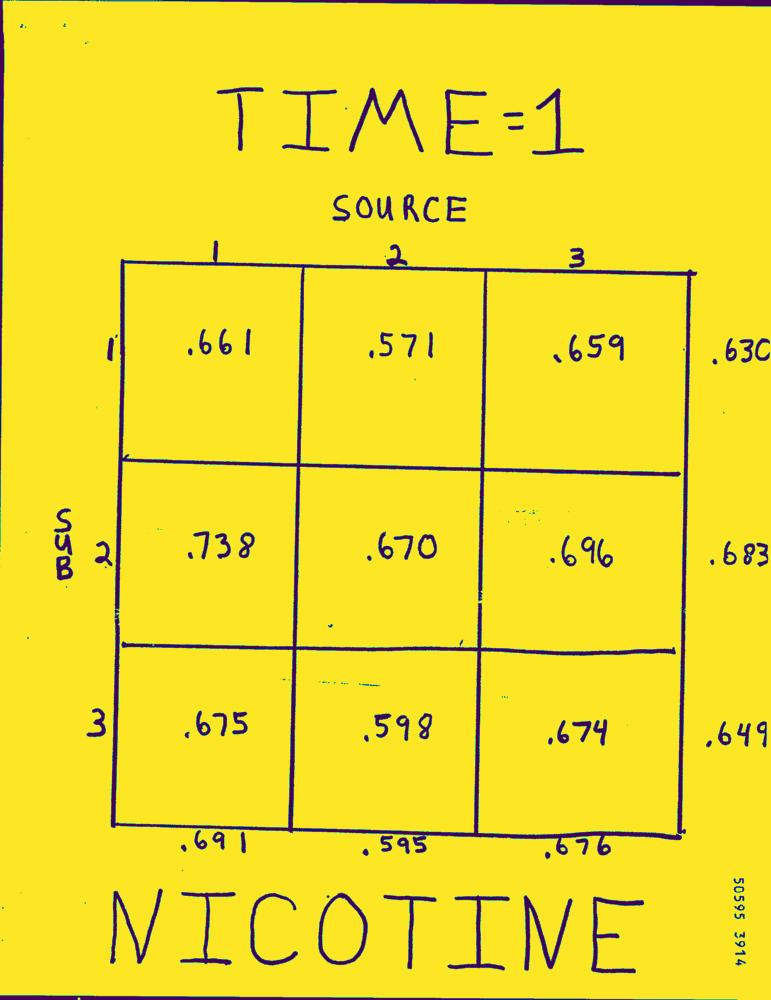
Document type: Hand-Written